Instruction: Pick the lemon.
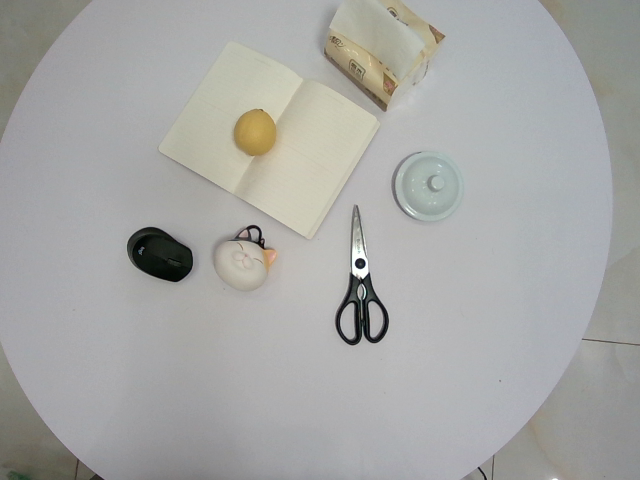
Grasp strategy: vertical